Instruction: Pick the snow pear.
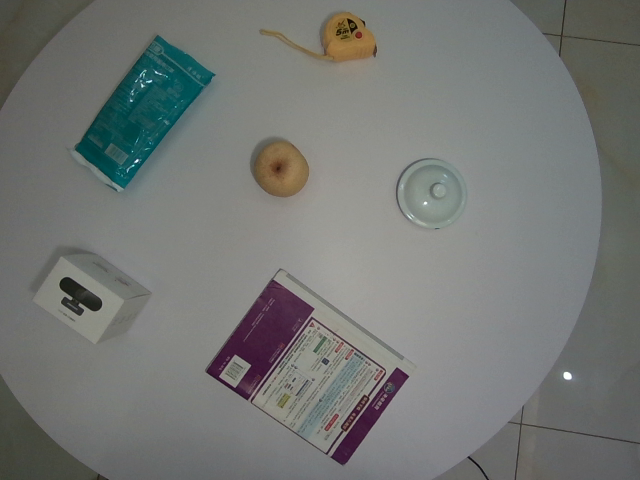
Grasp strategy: vertical